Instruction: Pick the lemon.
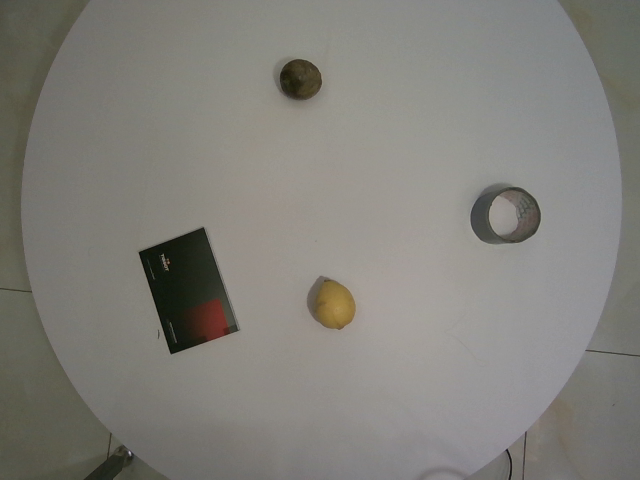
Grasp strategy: vertical